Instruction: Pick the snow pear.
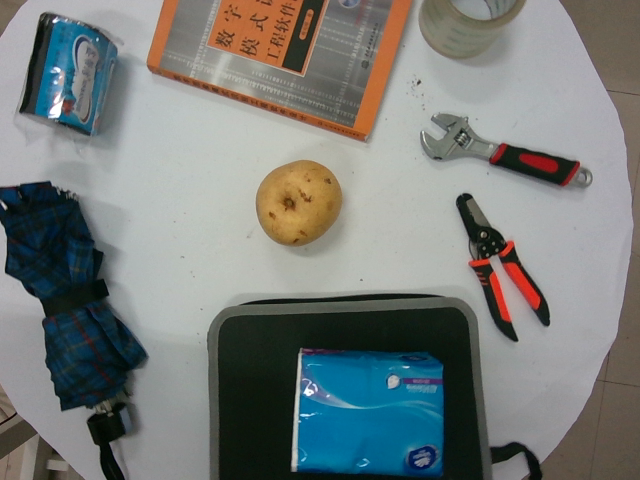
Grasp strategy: vertical